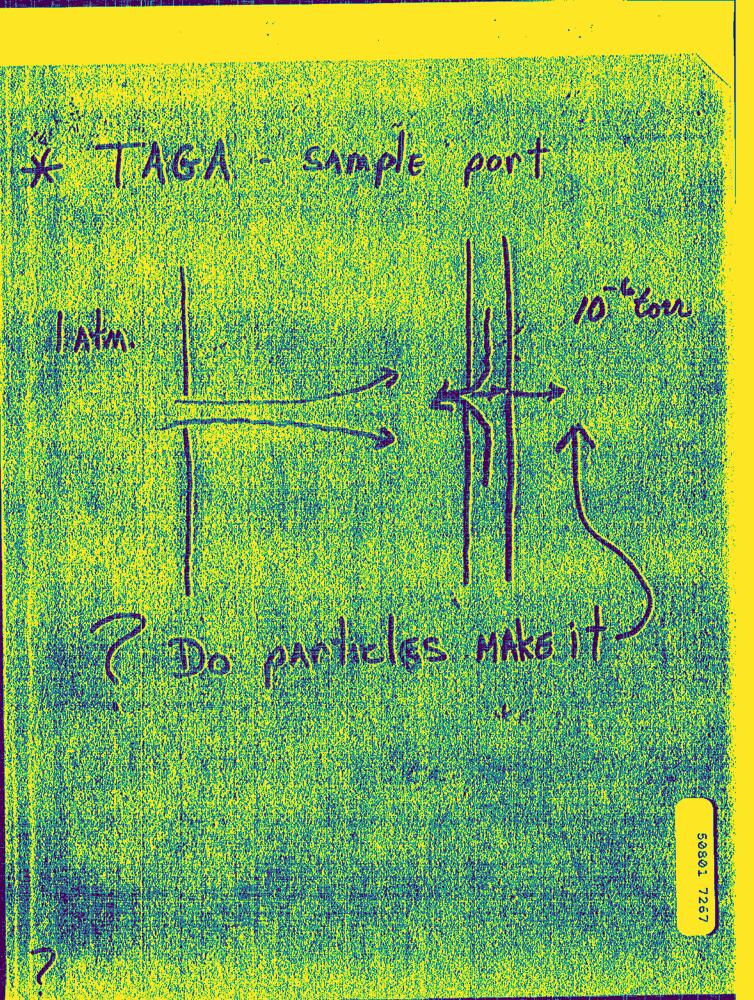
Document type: Hand-Written